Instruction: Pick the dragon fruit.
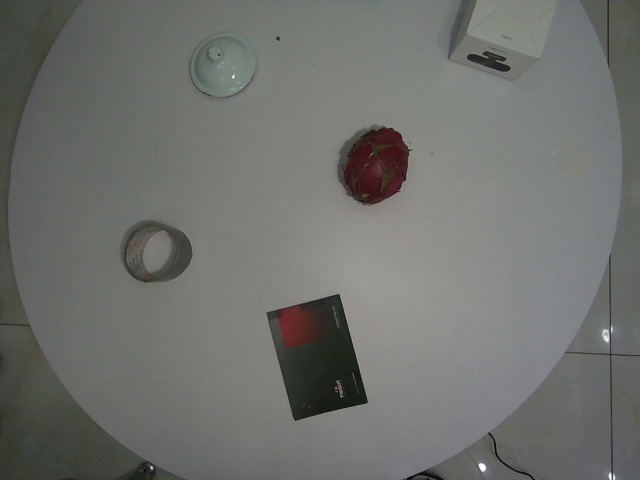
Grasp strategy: vertical